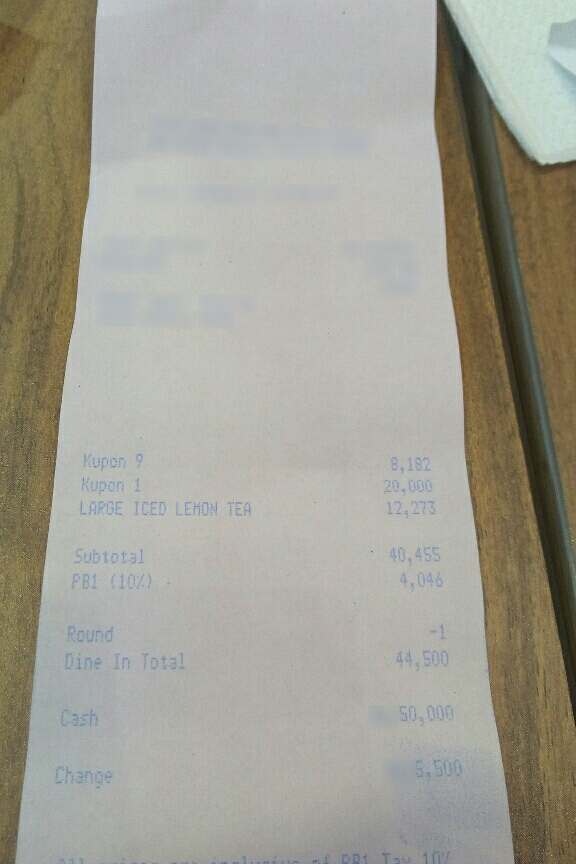
Receipt information:
subtotal: 40,455
tax: 4,046
total: 44,500
line_items: item_name: Kupon 9
item_value: 8,182
item_quantity: 1
item_name: Kupon 1
item_value: 20,000
item_quantity: 1
item_name: LARGE ICED LEMON TEA
item_value: 12,273
item_quantity: 1